Question: What might the diagnosis be?
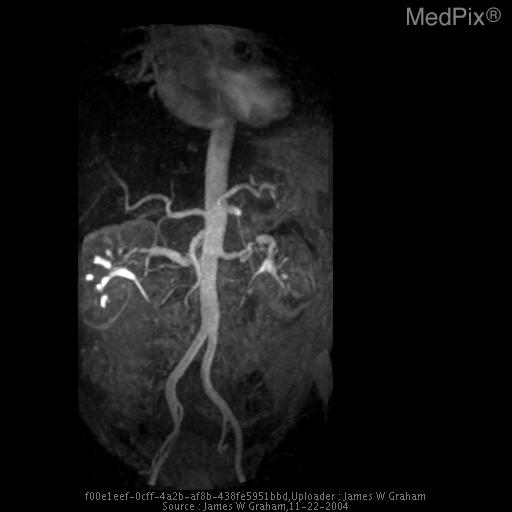
Answer: The possible diagnosis includes Initial appearance of the kidney:
Pyelonephritis
Renal infarct
Renal neoplasm (RCC, AML), possibly with acute hemorrhage

For renal artery changes:
Atherosclerotic disease
Fibromuscular dysplasia
Vasculitis
Trauma.